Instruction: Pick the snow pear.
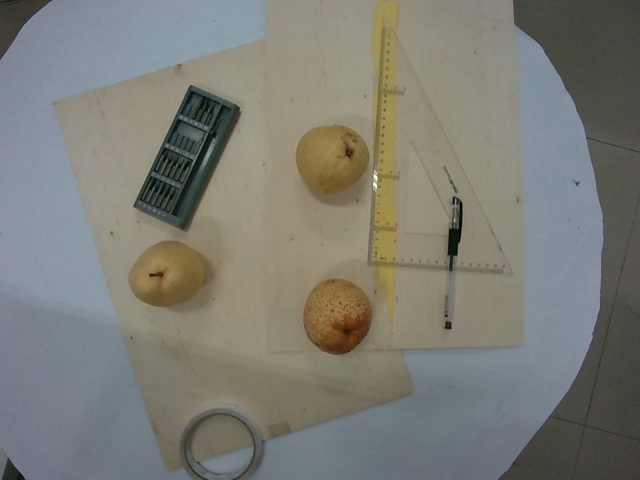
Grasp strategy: vertical